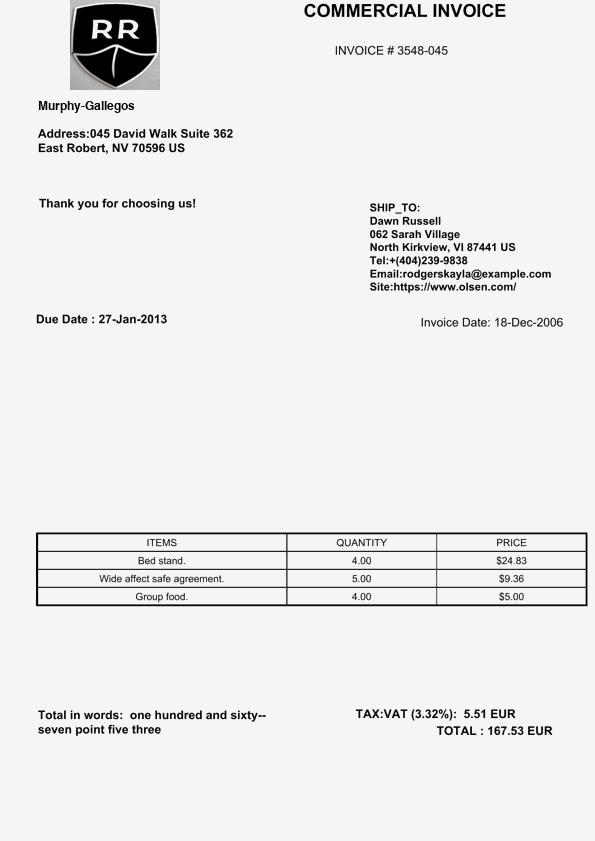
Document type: Invoice